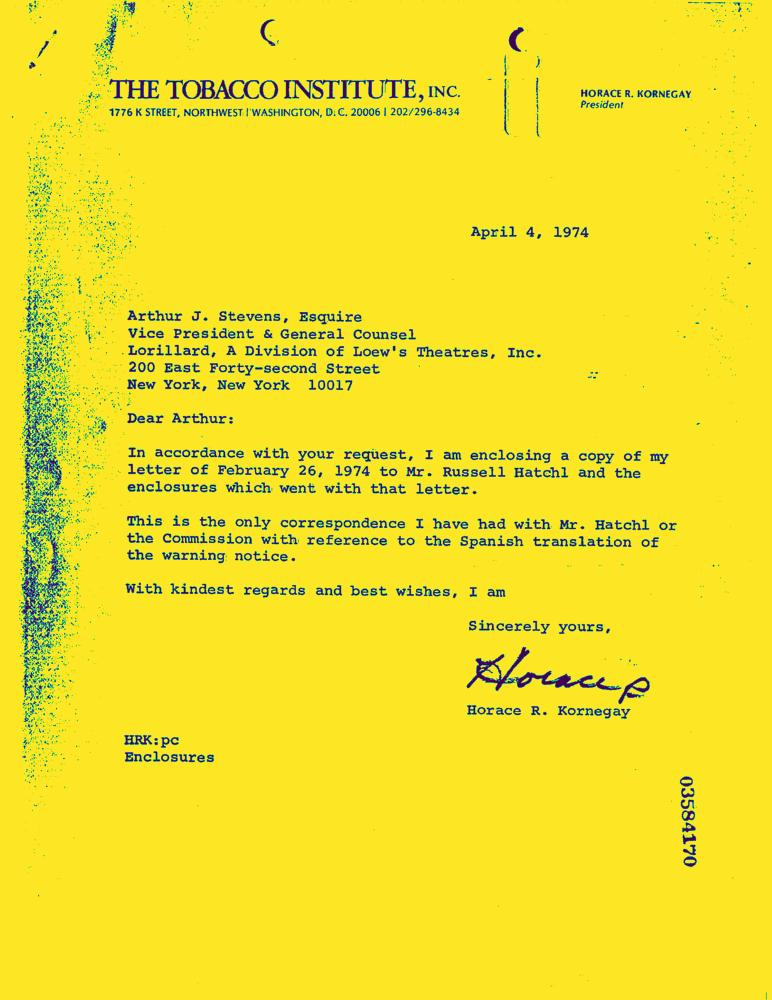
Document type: Letter-Doc